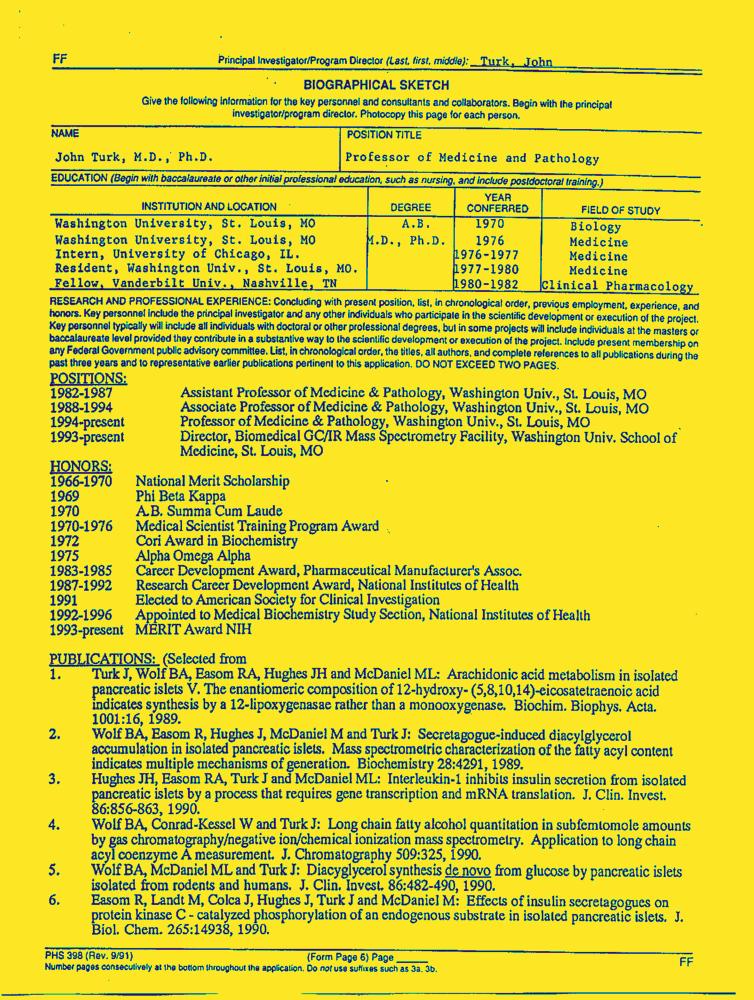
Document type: Resume-Doc